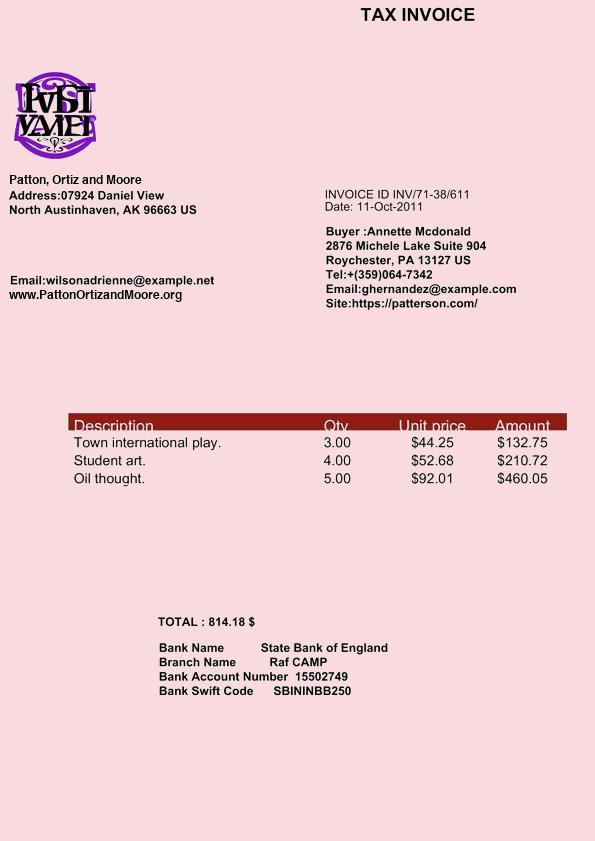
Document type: Invoice